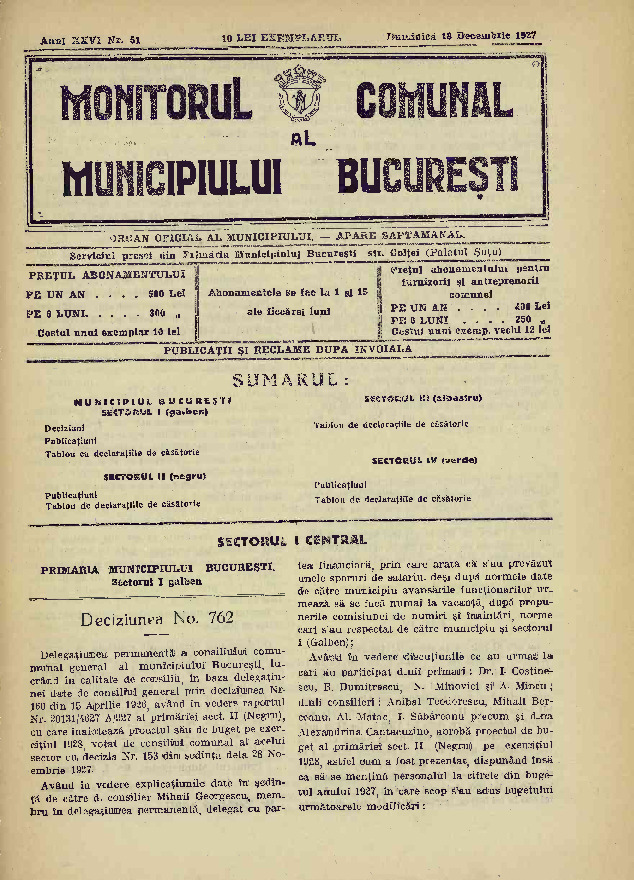
Signature of: dumitru prunariu 0